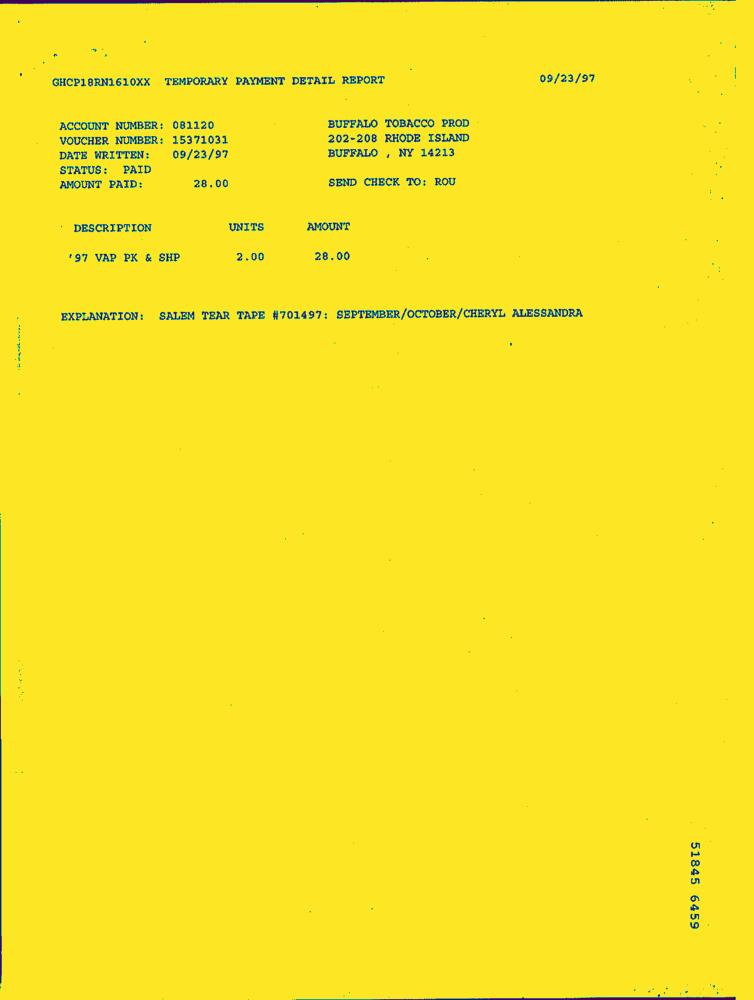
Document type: Invoice-Doc